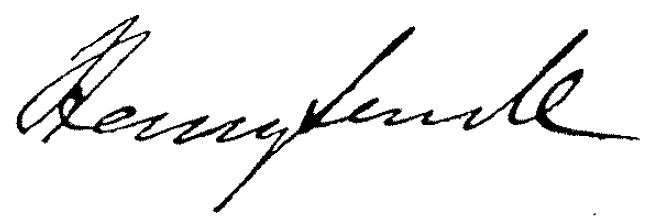
Signature of: henry sewell